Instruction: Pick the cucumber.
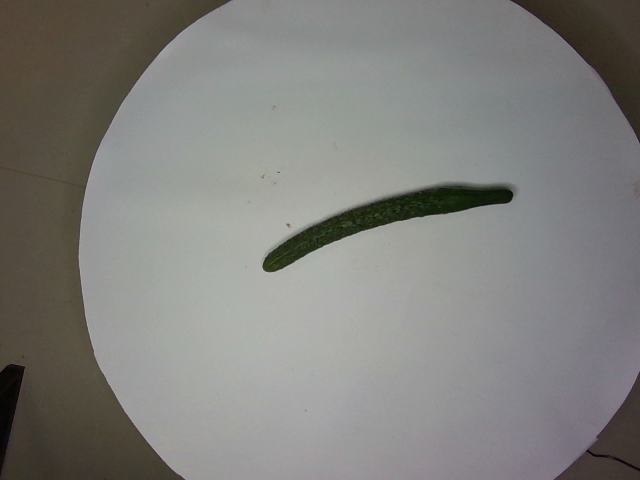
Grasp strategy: vertical